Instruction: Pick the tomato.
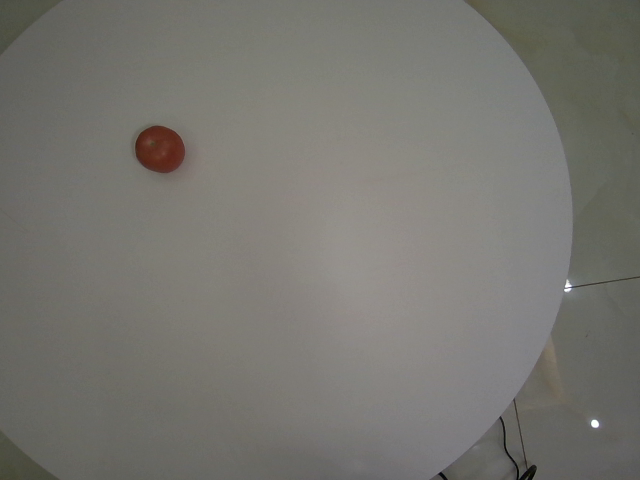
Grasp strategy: vertical